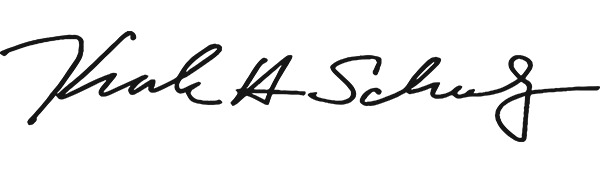
Signature of: kirk schulz